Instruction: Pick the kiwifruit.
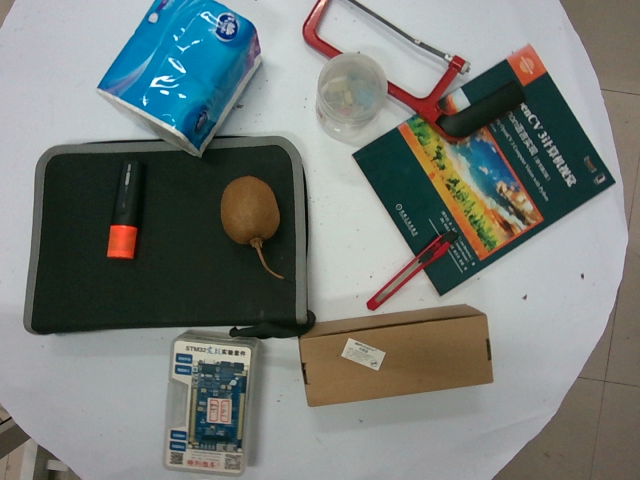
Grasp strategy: vertical